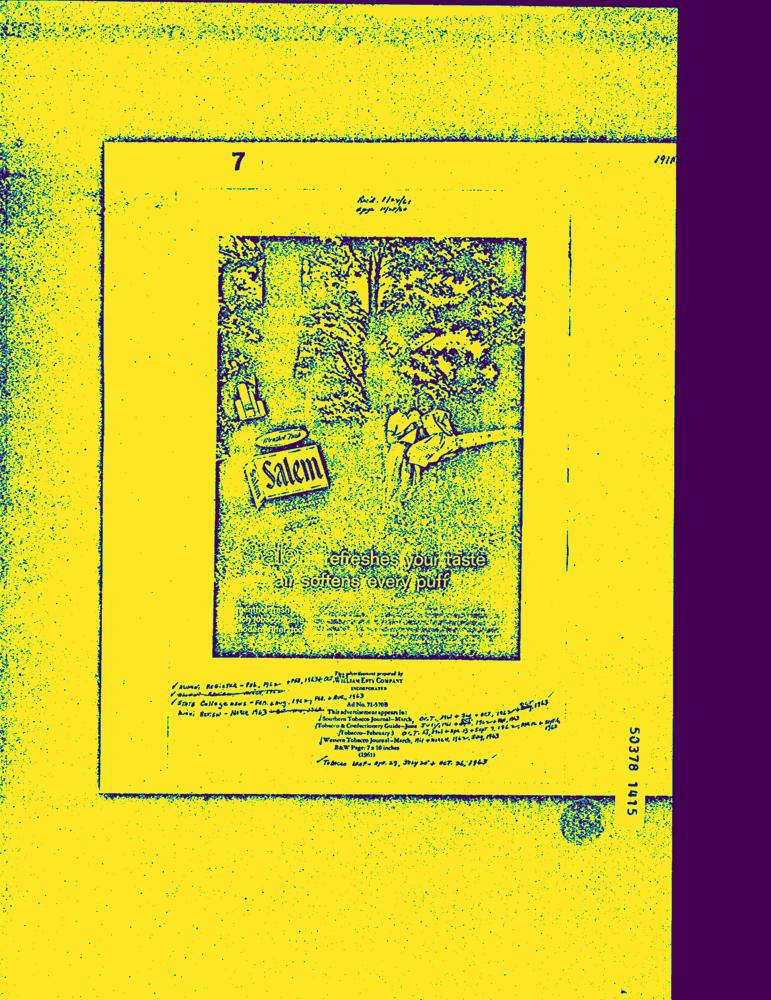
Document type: AD